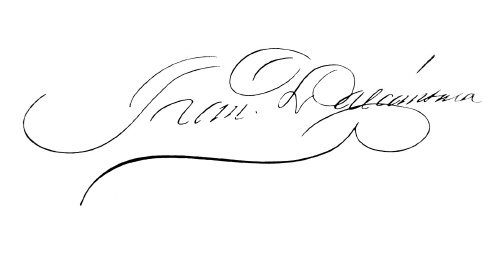
Signature of: francisco linares alcántara